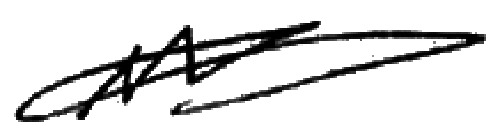
Signature of: mohammad rajab wali